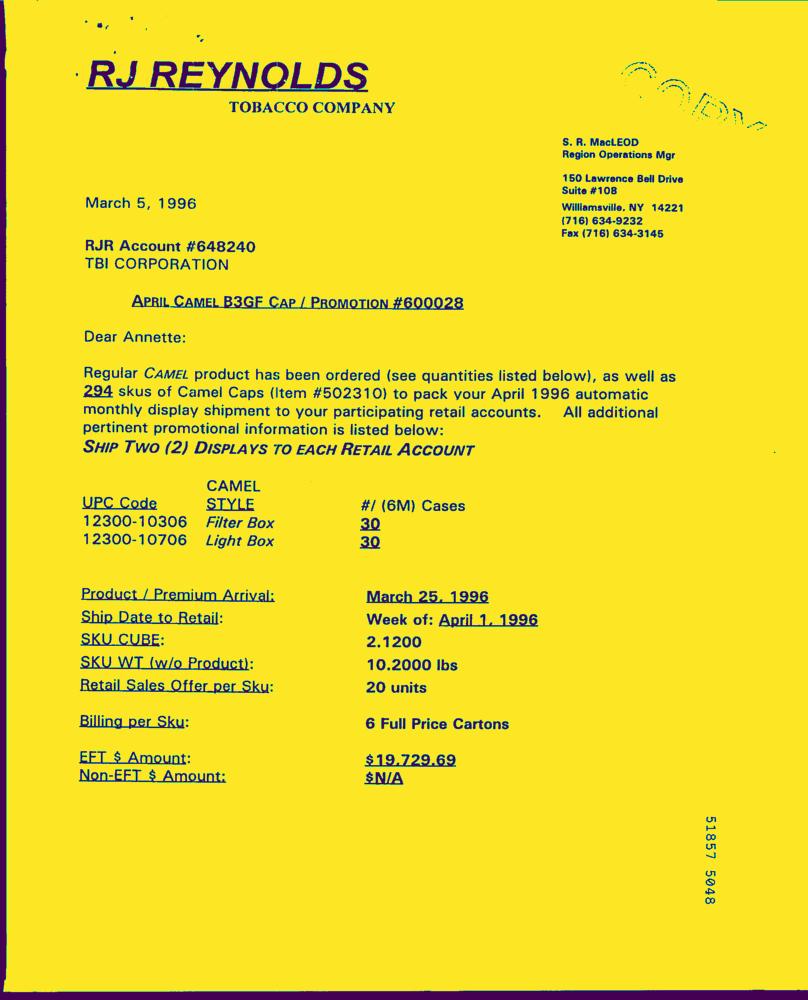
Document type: Letter-Doc